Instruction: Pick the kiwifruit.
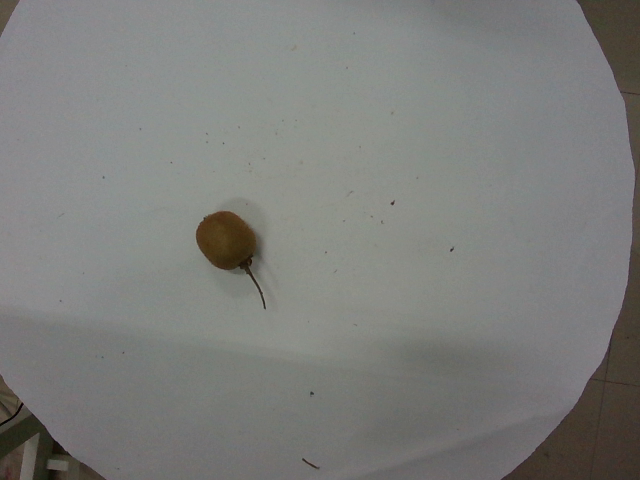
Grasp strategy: vertical